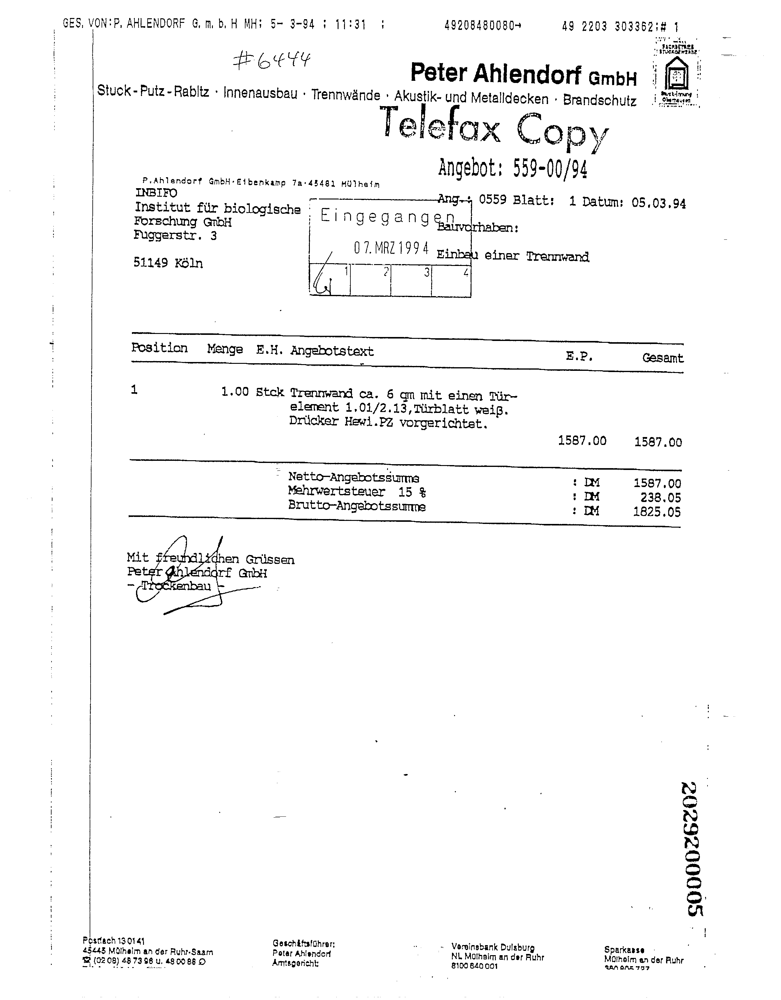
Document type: Invoice